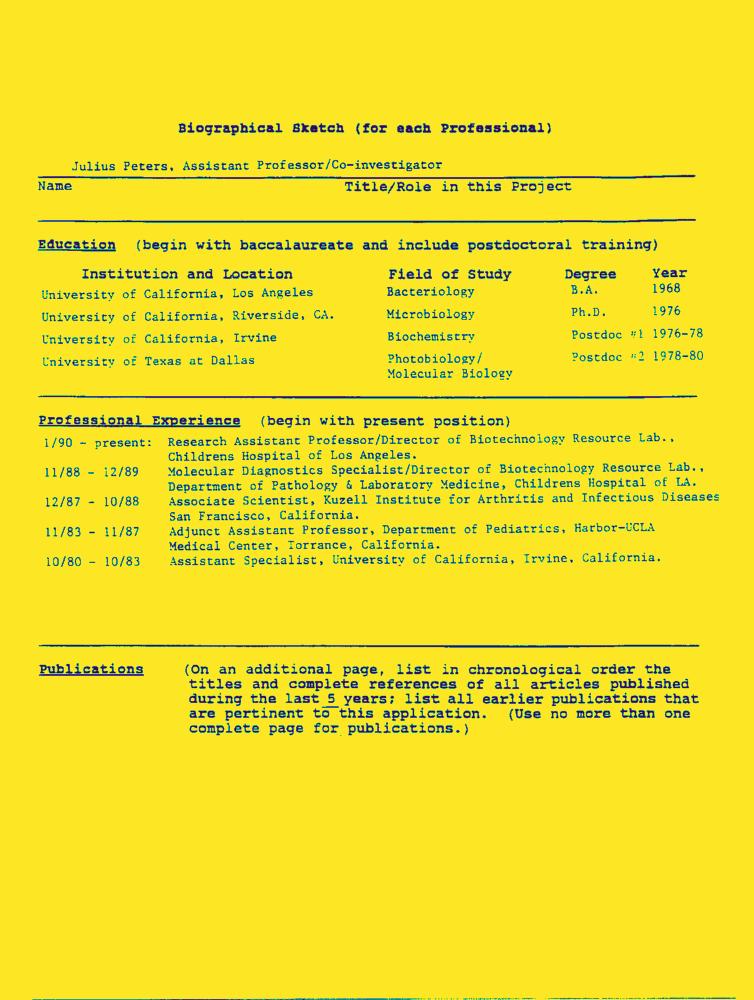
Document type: Resume-Doc